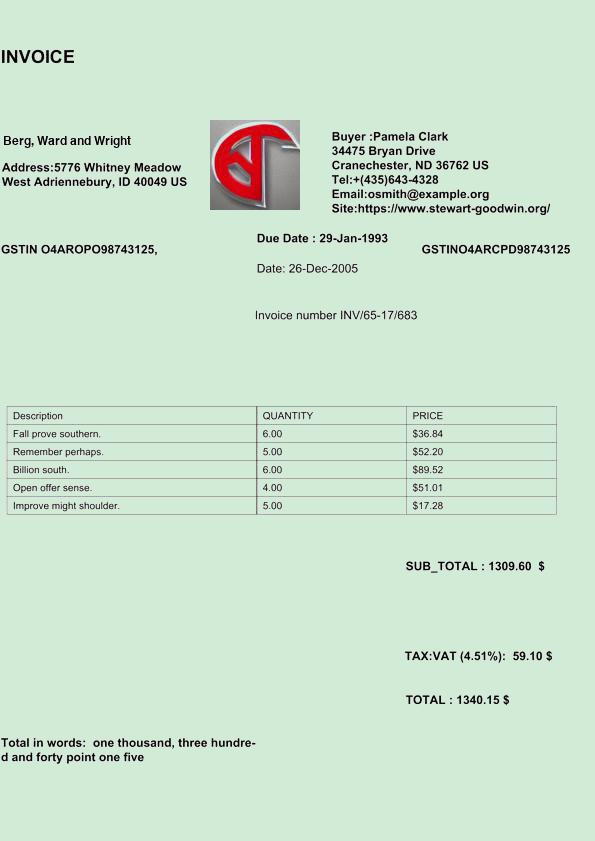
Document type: Invoice